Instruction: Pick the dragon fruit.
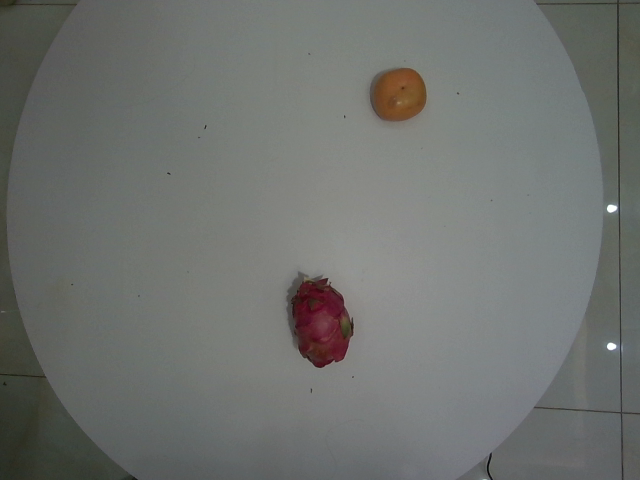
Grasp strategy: vertical